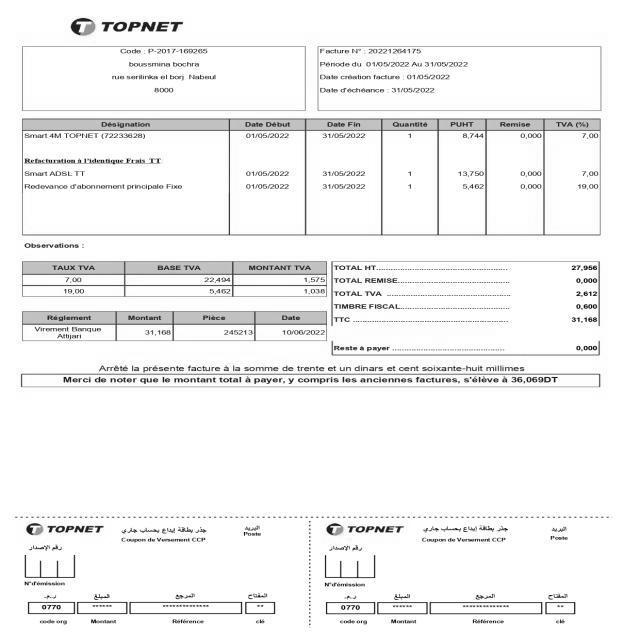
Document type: Invoice